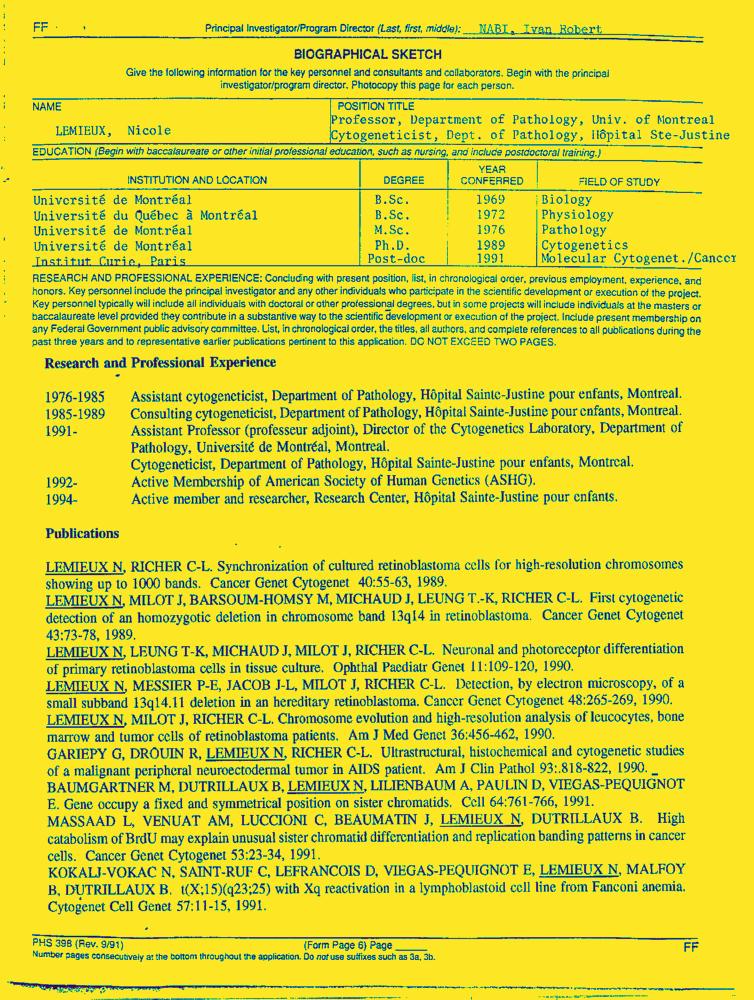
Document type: Resume-Doc